Question: By what date must an appeal be filed according to the document?
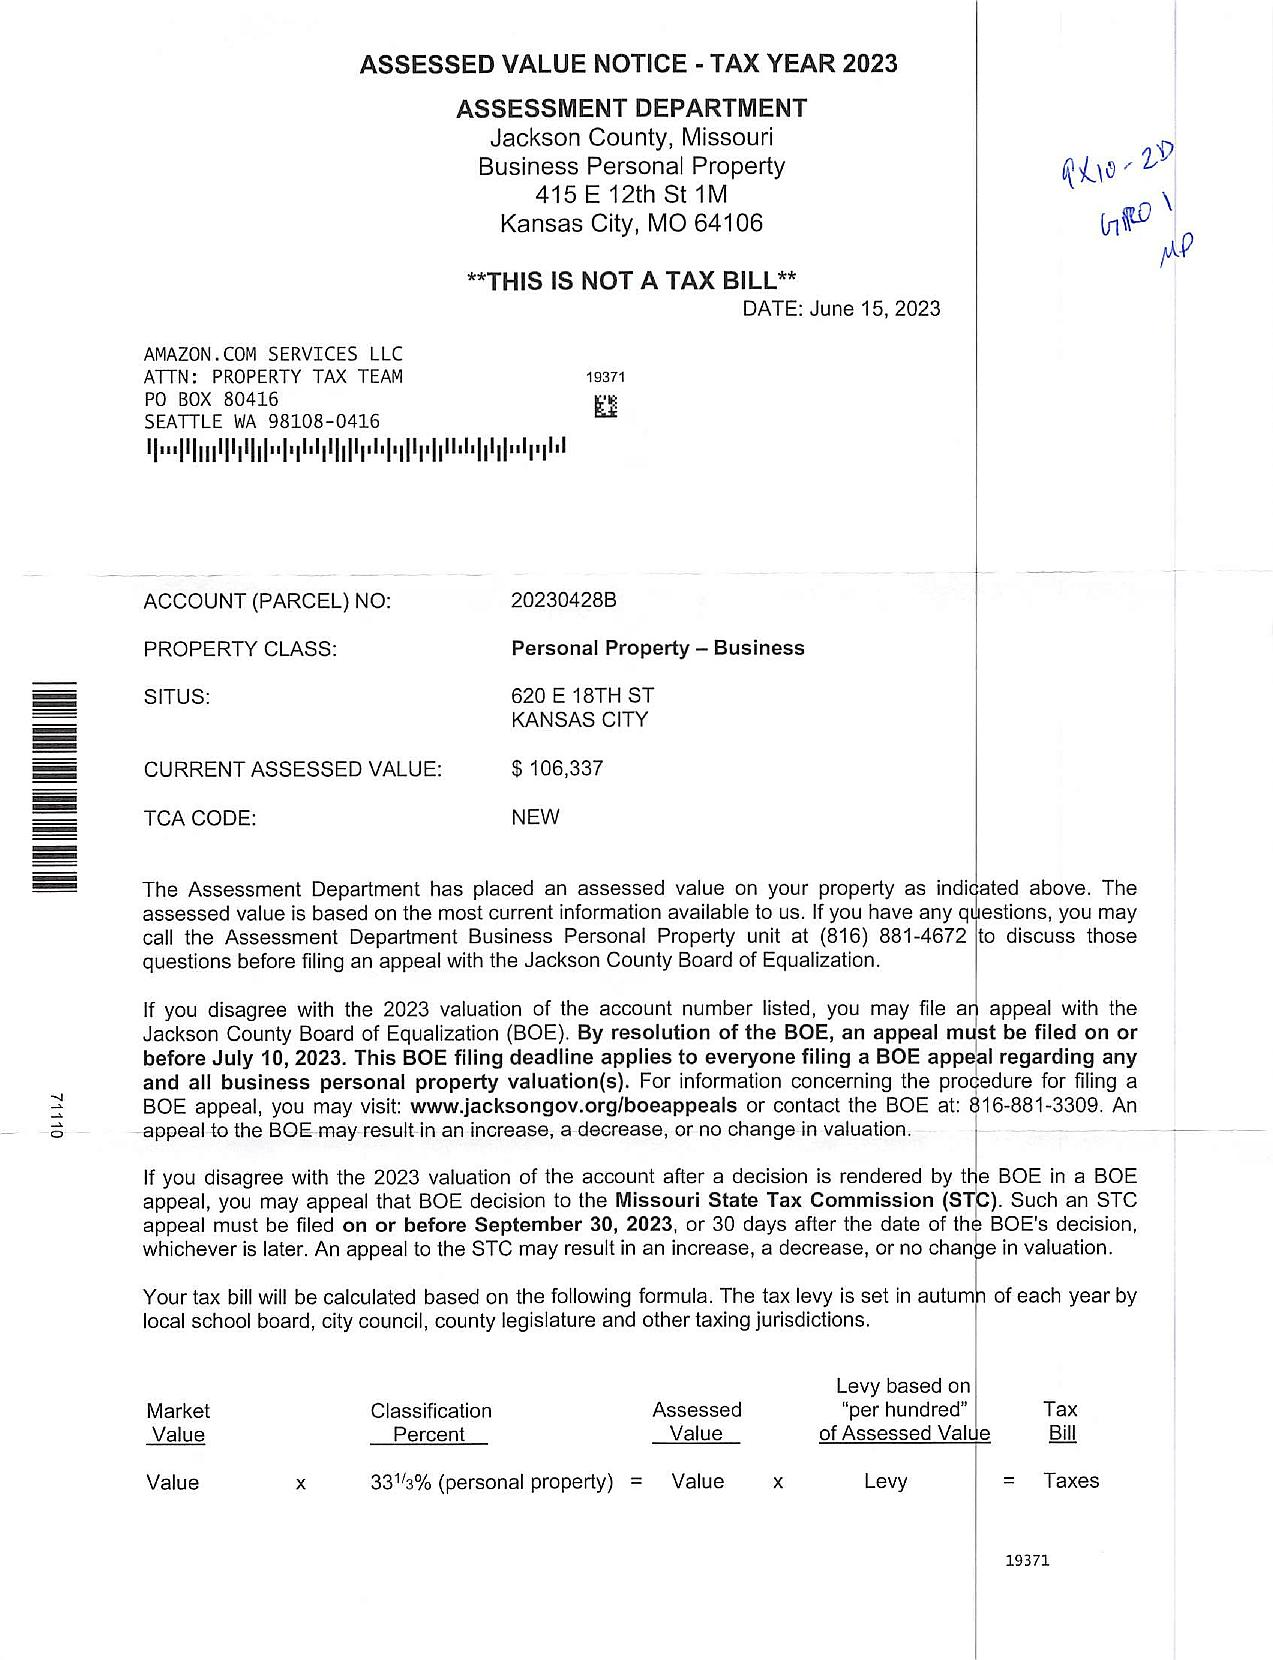
Answer: "10-Jul-23"